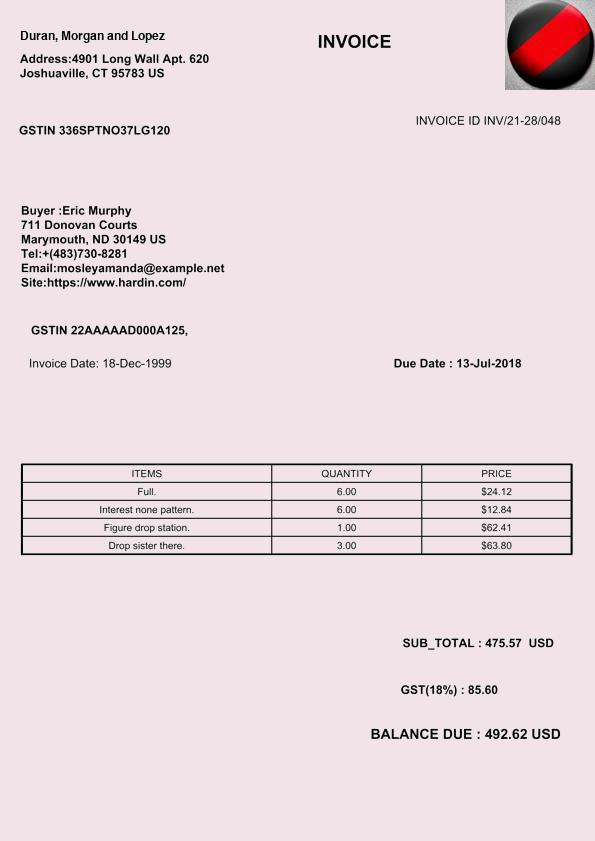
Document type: Invoice